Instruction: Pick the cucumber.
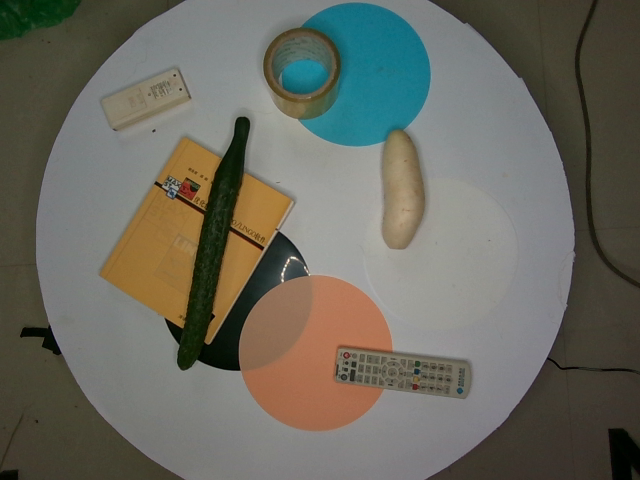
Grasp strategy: vertical